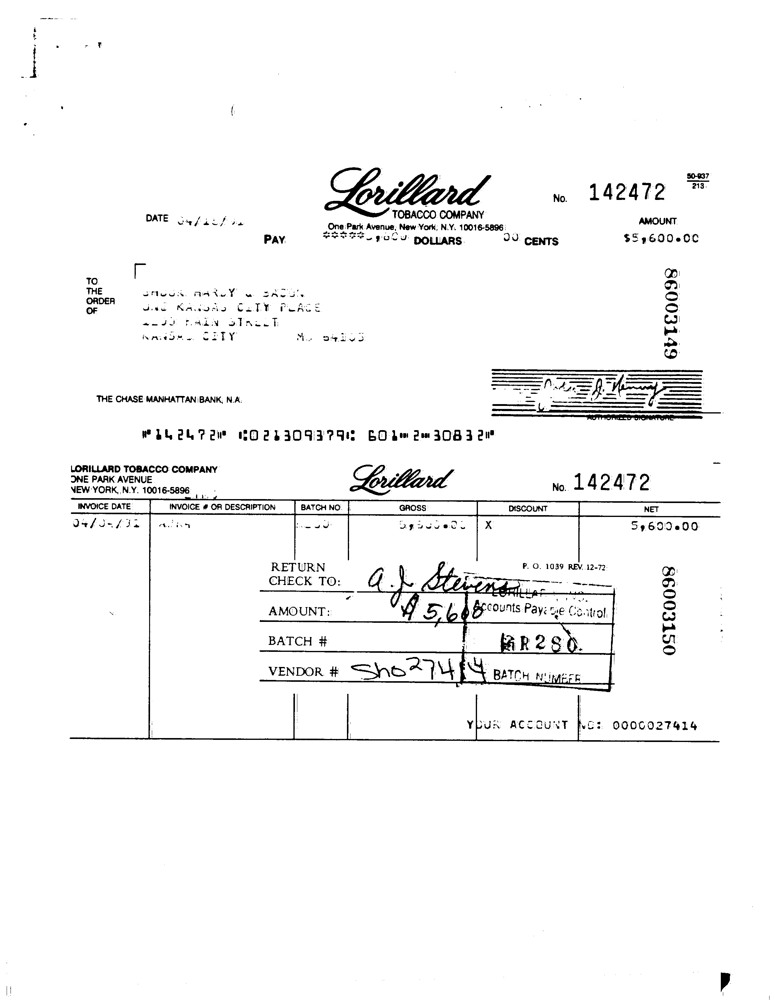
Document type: Invoice